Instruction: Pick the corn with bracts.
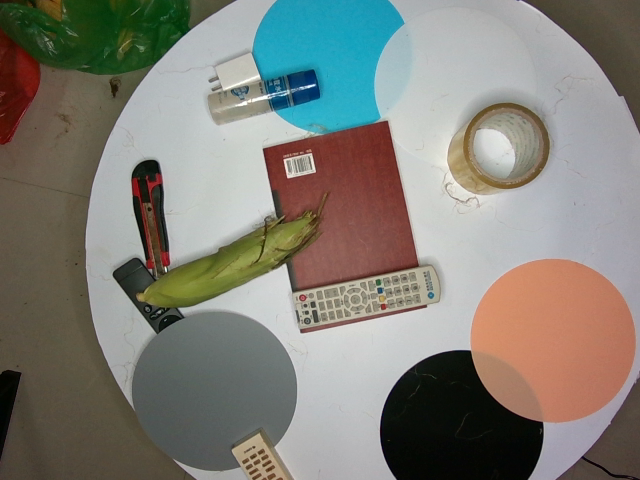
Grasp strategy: vertical